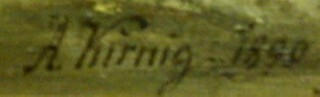
Signature of: alois kirnig